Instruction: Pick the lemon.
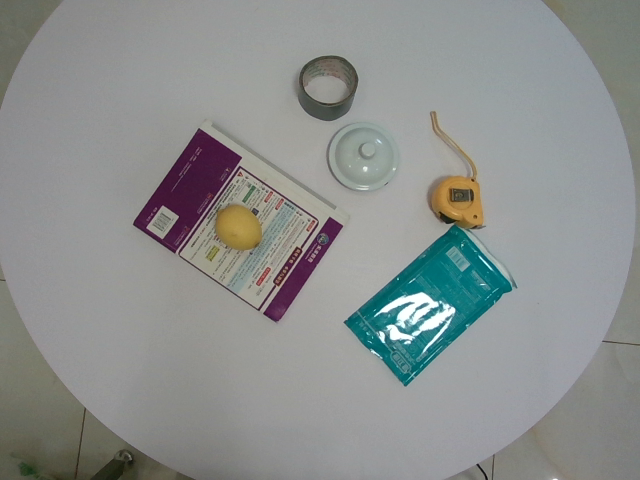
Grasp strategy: vertical